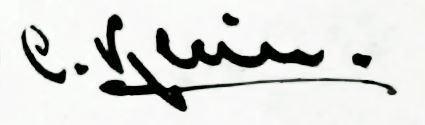
Signature of: catharina klein